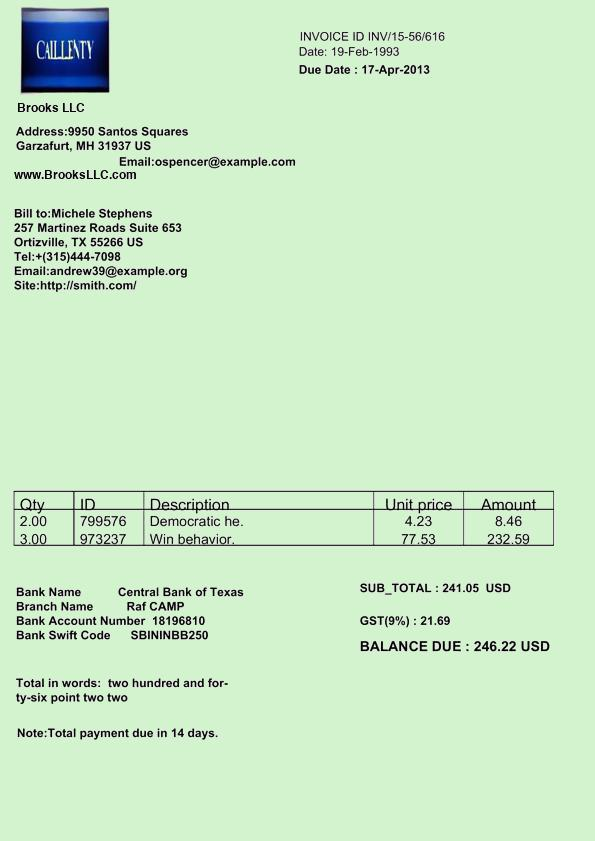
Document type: Invoice